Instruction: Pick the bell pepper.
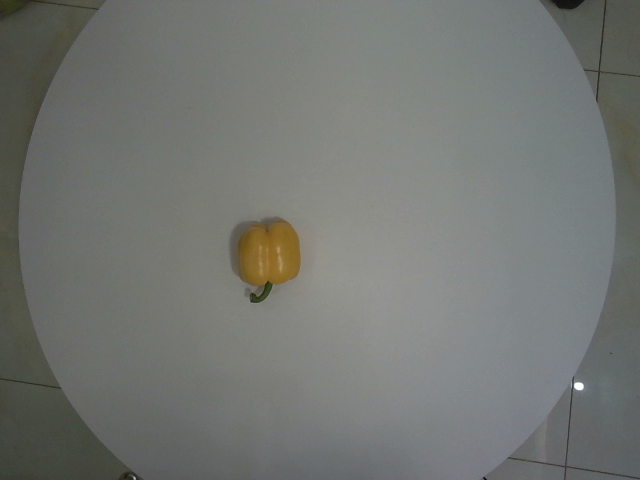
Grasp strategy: vertical